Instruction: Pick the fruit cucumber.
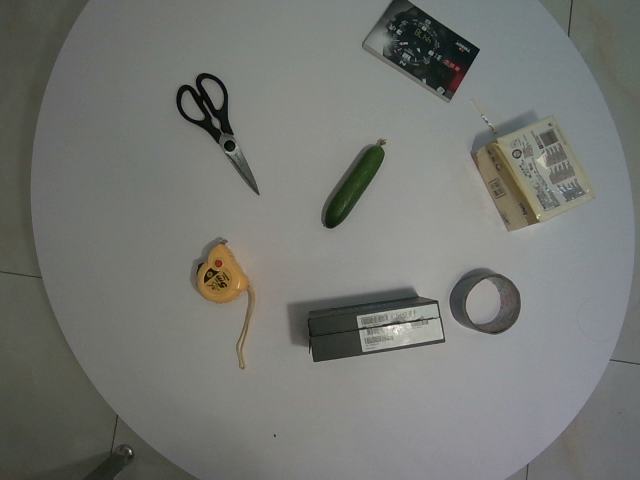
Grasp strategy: vertical